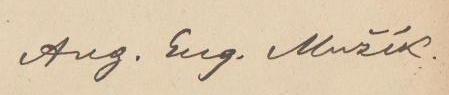
Signature of: augustin eugen mužík